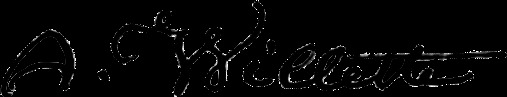
Signature of: adolphe willette